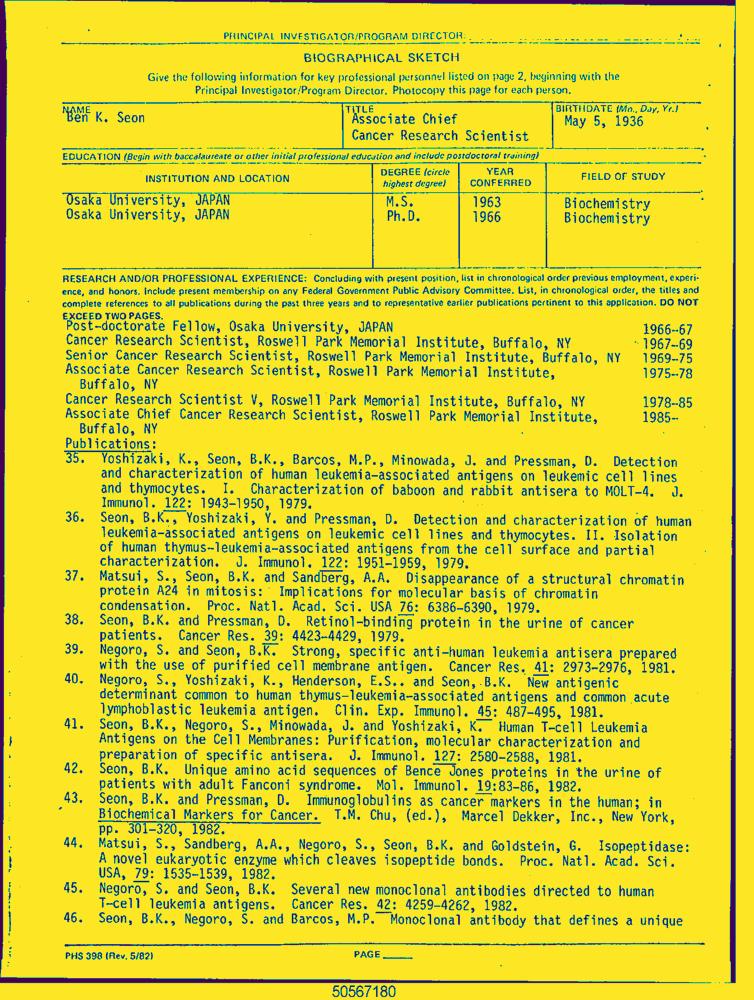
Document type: Resume-Doc